Question: What is the potential diagnosis?
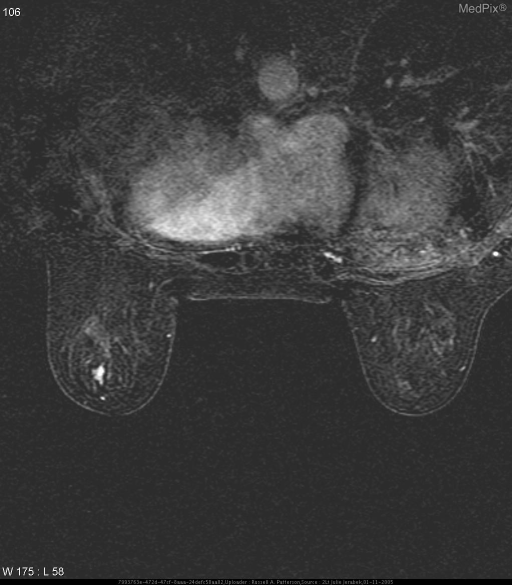
Answer: The possible diagnosis includes Differential Diagnosis for these findings in this case:
Malignant neoplasm—ductal carcinoma, lobular carcinoma, inflammatory carcinoma
Fibroadenoma
Abscess.